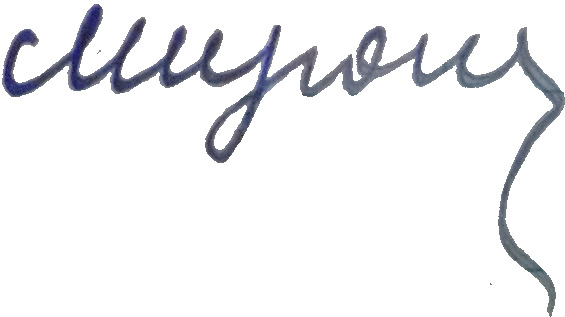
Signature of: dariia myronenko